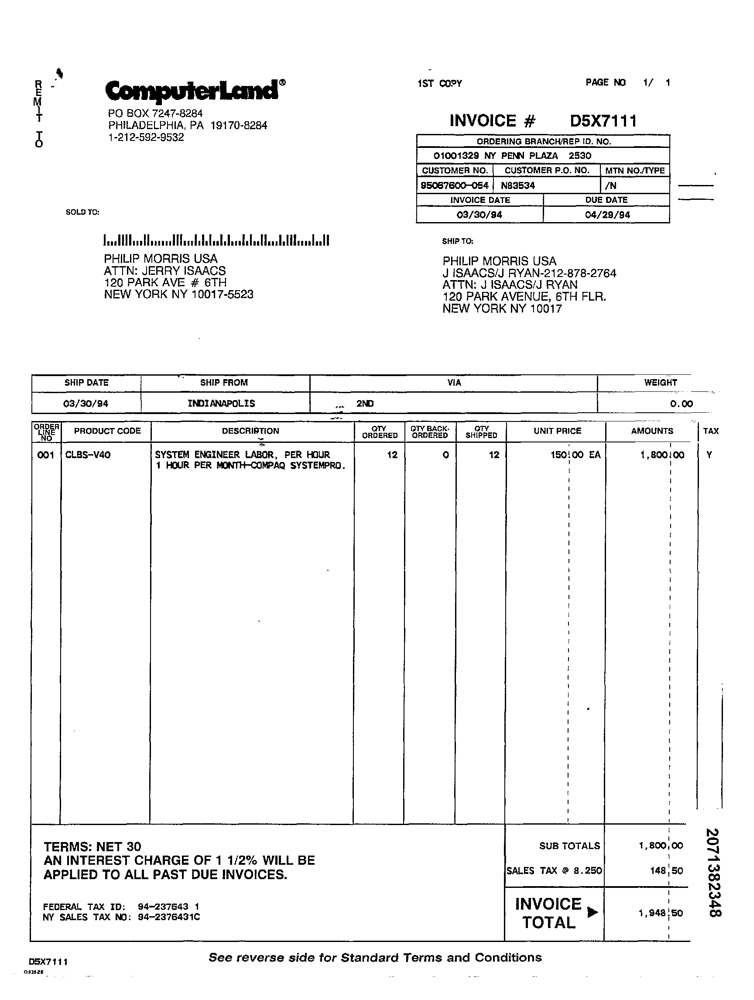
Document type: Invoice